Can you pull out the amount in words, numerical amount, payee's name, date of the cheque, and the bank's name from the image?
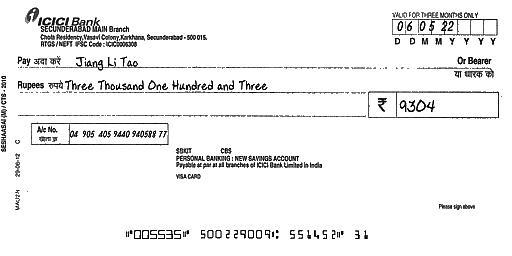
amt_in_words: Three Thousand One Hundred and Three
amt_in_figures: 9304
payee_name: Jiang Li Tao
bank_name: ICICI Bank
cheque_date: 06/05/22